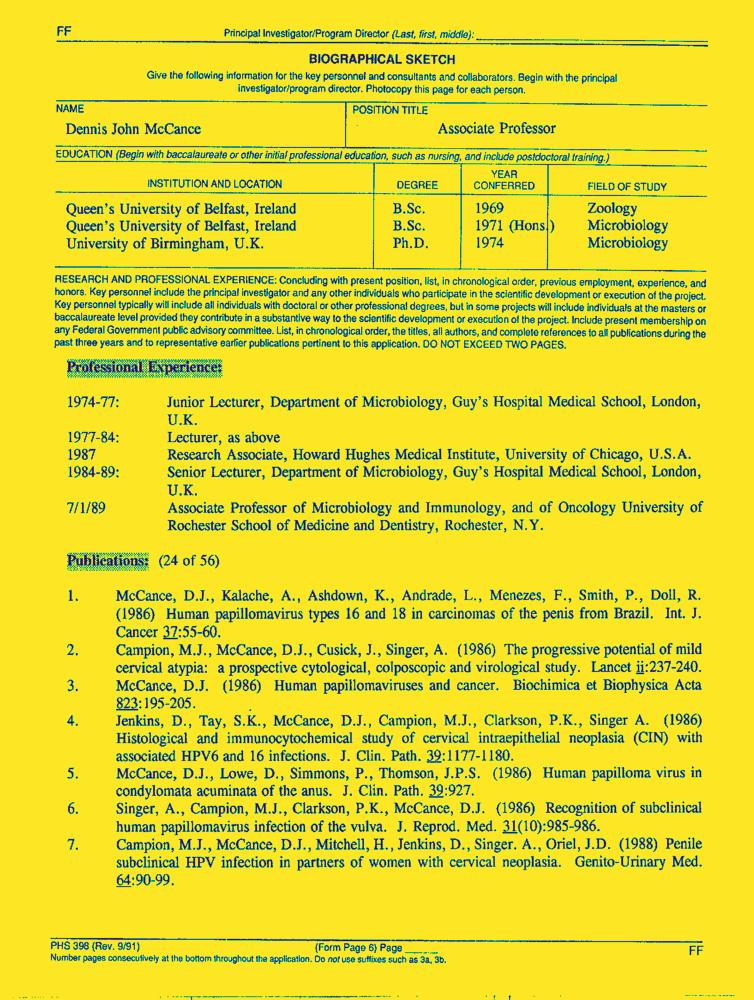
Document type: Resume-Doc